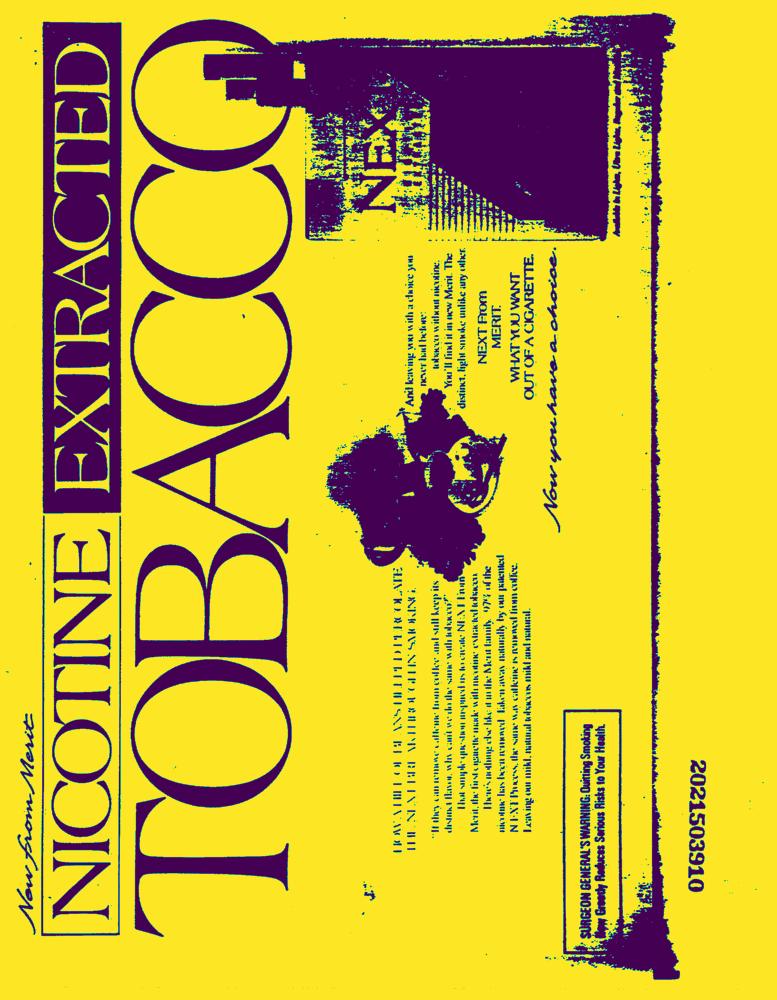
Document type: AD